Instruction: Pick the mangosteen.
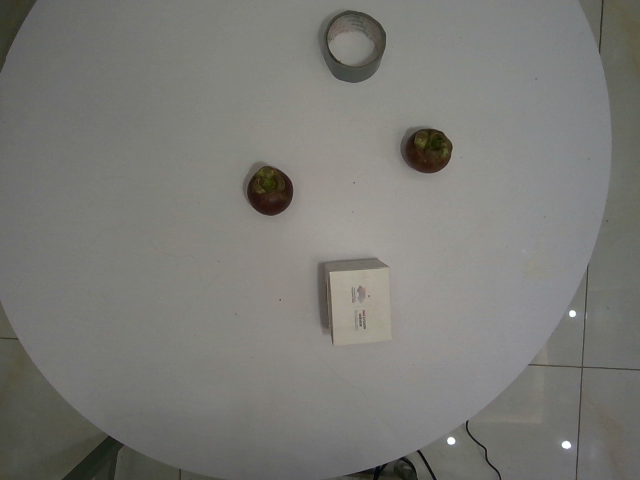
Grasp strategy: vertical